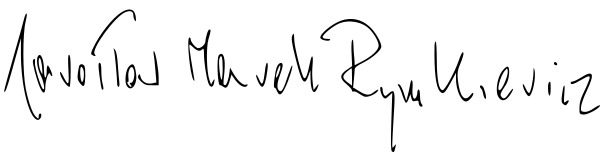
Signature of: jarosław rymkiewicz